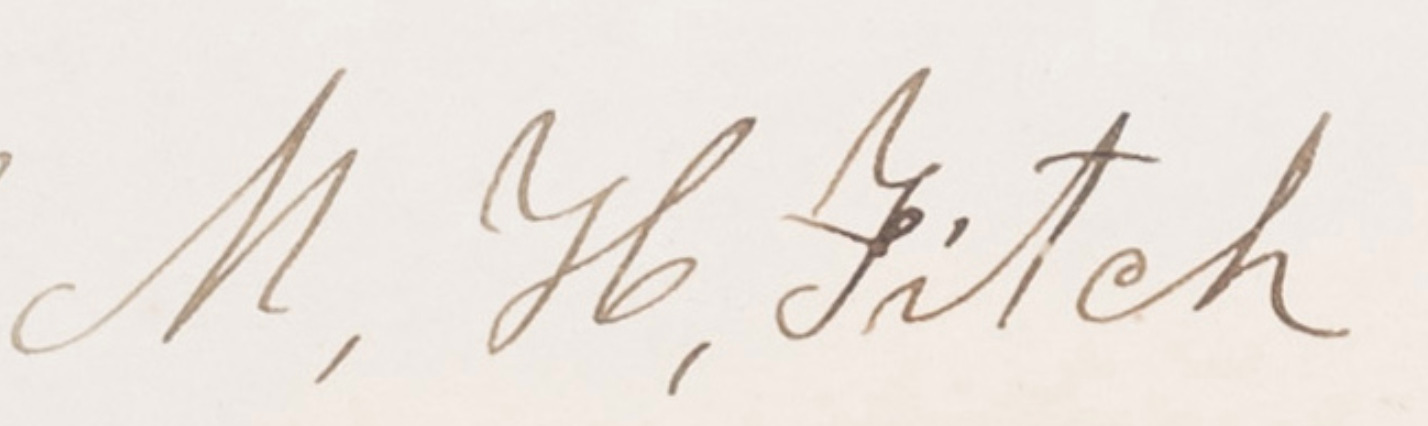
Signature of: maria huntington fitch